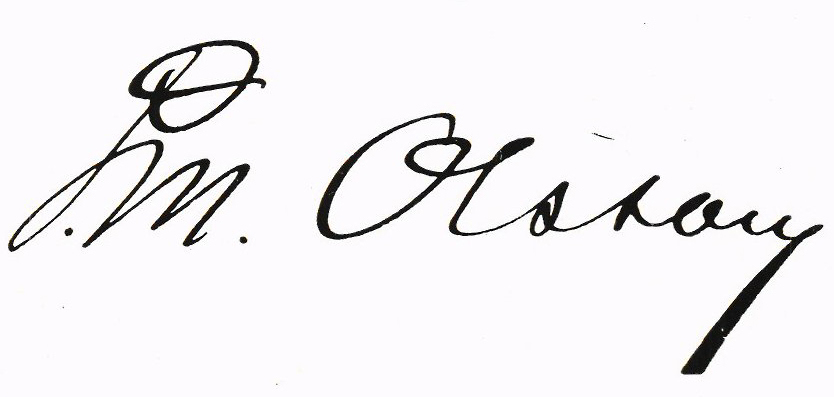
Signature of: peter magnus olsson